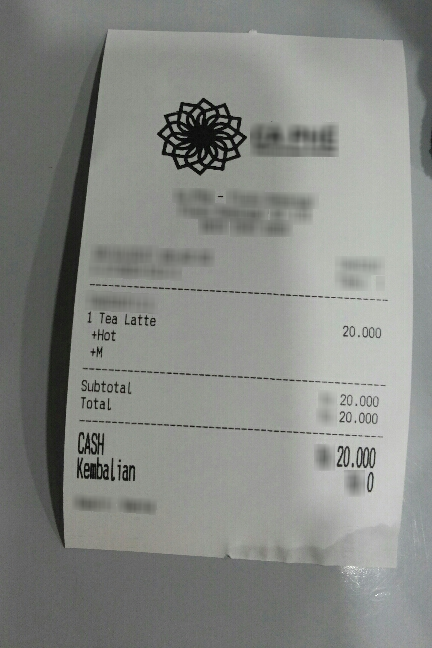
Number of items: 4
Subtotal: 20.000
Total: 20.000
OCR text regions:
text: Total
text: 20.000
text: CASH
text: 20.000
text: Kembalian
text: 0
text: Subtotal
text: 20.000
text: 1
text: Tea
text: Latte
text: 20.000
text: +Hot
text: +M